Question: What is the suspected problem?
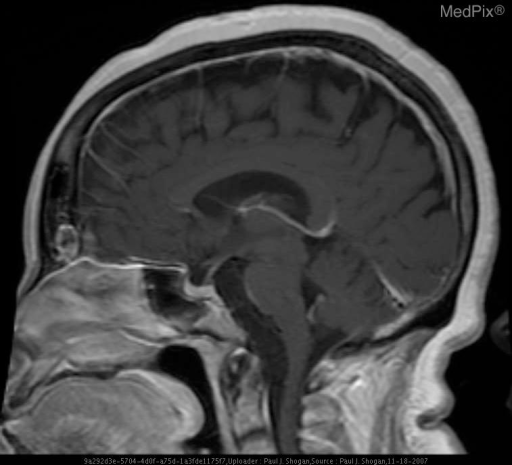
Answer: The findings suggest Noncontrast CT:  The patient is status post right suboccipital craniotomy.  There is a subtle area of hypoattenuation off-midline to the right, anterior and lateral to the pons.

Contrast enhanced CT demonstrates a subtle area of nonenhancing hypoattenuation off-midline to the right, anterior and lateral to the medulla.

MRI:

Sagittal T1-weighted FLAIR demonstrates expansion of the prepontine cistern, and enlargement of the CSF space anterior to the proximal cervical spinal cord and medulla, with displacement of the medulla posteriorly.  This space contains an extra-axial mass, demonstrating heterogeneous signal intensity.

Coronal T2-weighted FLAIR demonstrates heterogeneous signal intensity in the prepontine cistern.

Axial T1 weighted images demonstrates the prepontine cistern extra-axial mass that is near CSF signal intensity with enlargement of the pre-medullary cistern.

Axial T2 weighted images demonstrates the lamellated mass, which is heterogenous in signal intensity posterior to the hypophsial fossa and anterior to the basilar artery.

Axial T1-weighted image with gadolinium demonstrates no significant enhancement of the extra-axial mass.

Axial Diffusion Weighted image demonstrate restricted diffusion.

Sagittal 3D FIESTA demonstrates low signal in the prepontine cistern, and enlargement of the CSF space anterior to the proximal cervical spinal cord and medulla.

Axial 3D FIESTA image demonstrates low signal intensity in the prepontine cistern, medial to cranial nerve V, and adjacent to the right cranial nerve VII and VIII complex.. Sagittal T1-weighted image after gadolinium administration demonstrates the extra-axial mass, with mass effect, and no significant enhancement.. The patient might have a history of 52 yo female with complaint of hearing loss..